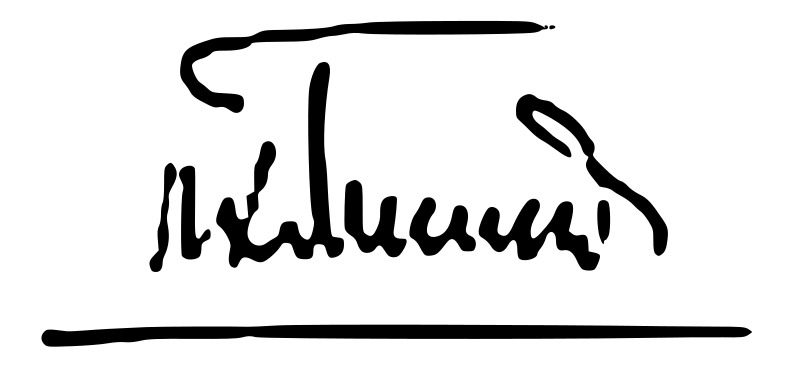
Signature of: pancho hadzhimishev